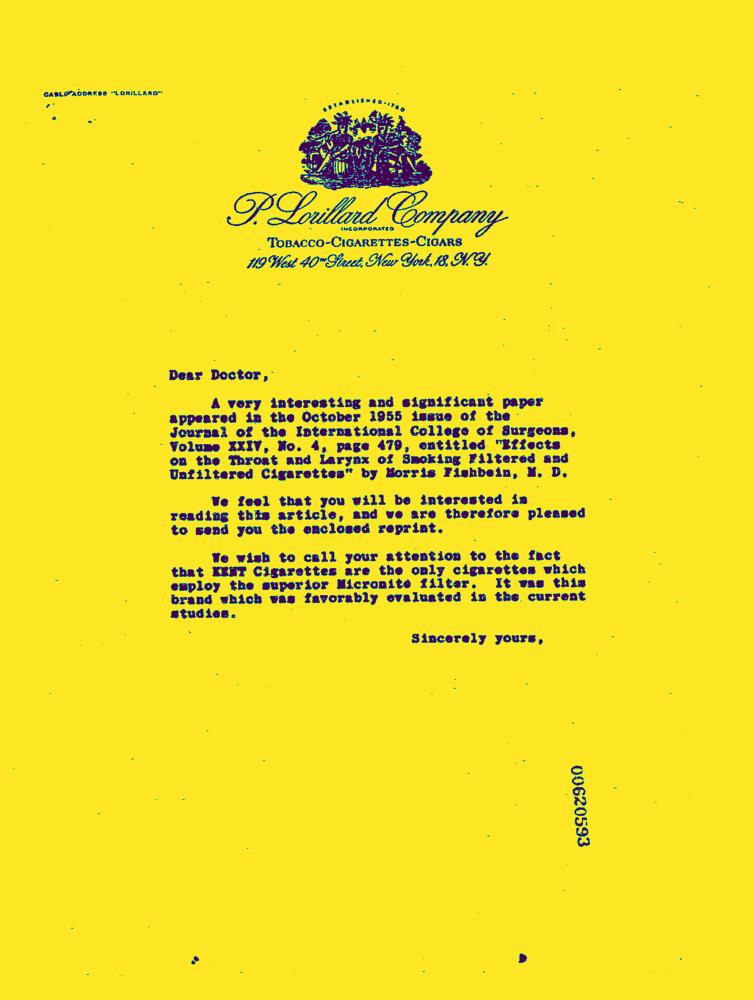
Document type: Letter-Doc